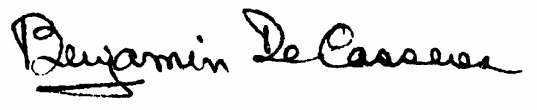
Signature of: benjamin de casseres